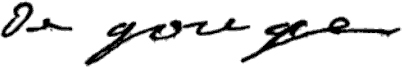
Signature of: olympe de gouges